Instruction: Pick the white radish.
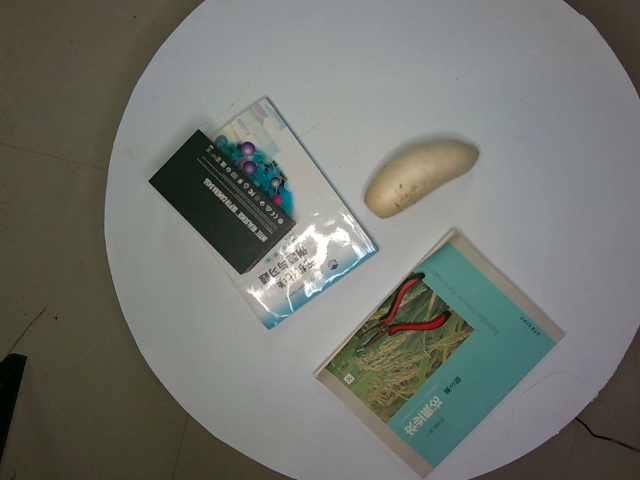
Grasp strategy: vertical